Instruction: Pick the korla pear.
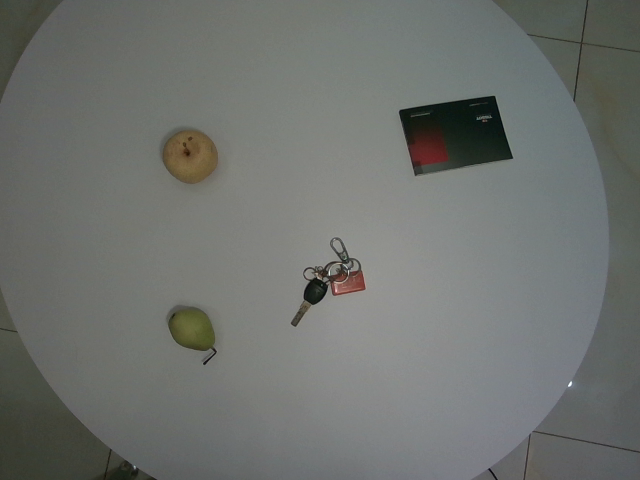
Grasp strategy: vertical